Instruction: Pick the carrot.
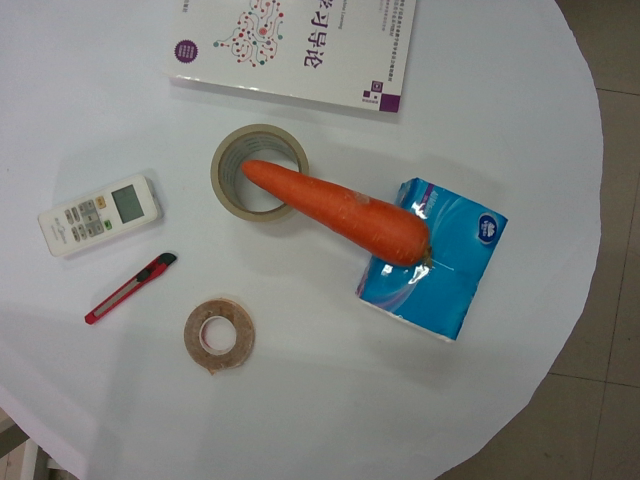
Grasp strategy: vertical